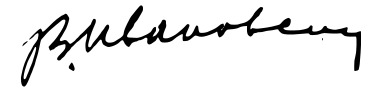
Signature of: vasil ivanovski